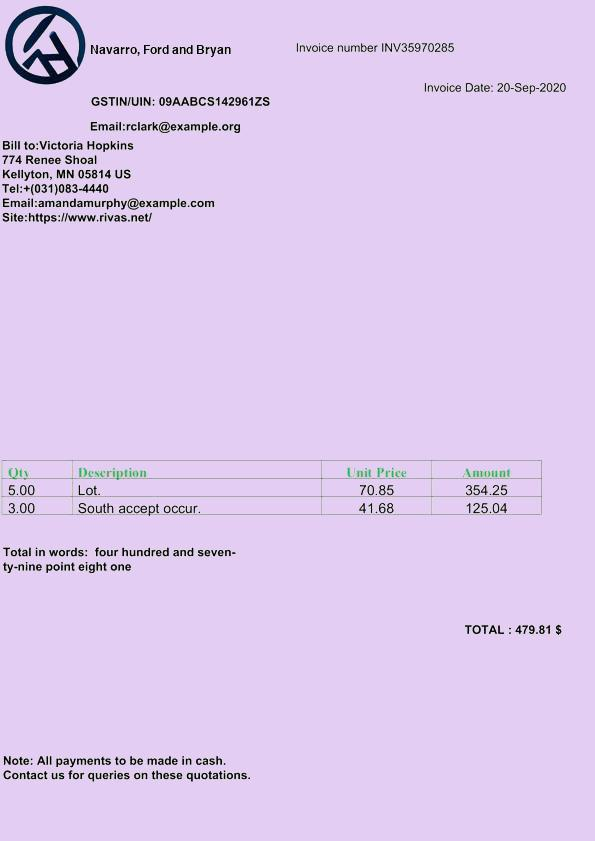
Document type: Invoice